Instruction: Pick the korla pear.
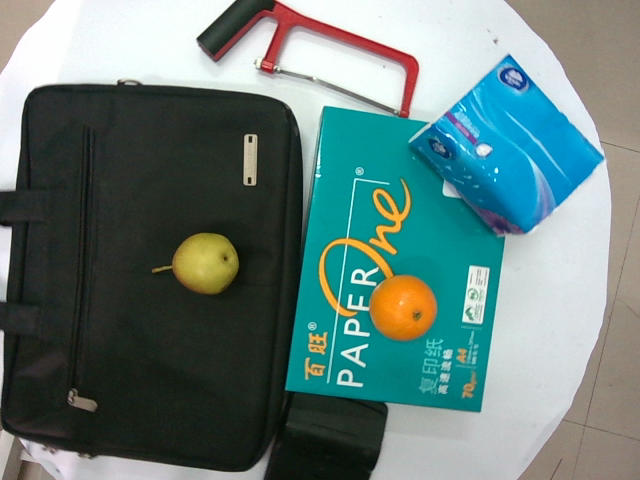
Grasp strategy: vertical